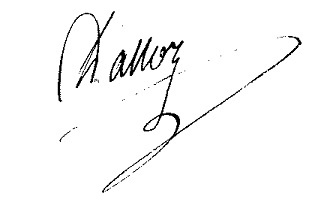
Signature of: emmanuel dalloz